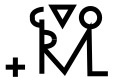
Signature of: grimoald iii of benevento